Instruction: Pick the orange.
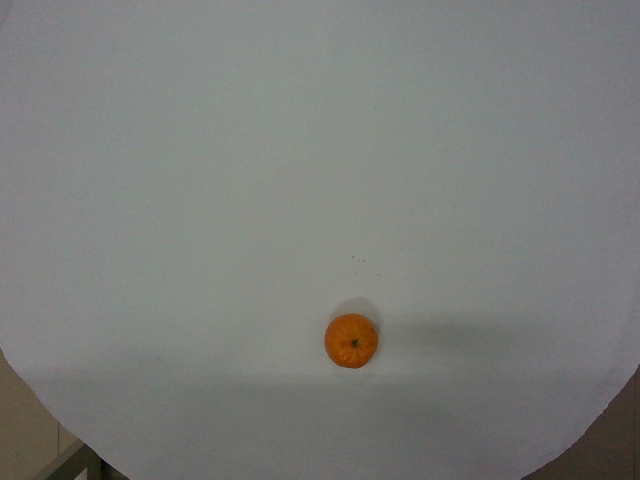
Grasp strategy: vertical